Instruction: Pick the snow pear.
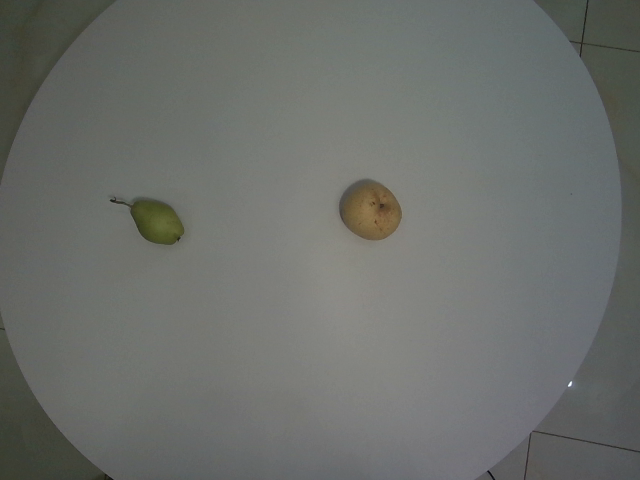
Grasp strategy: vertical